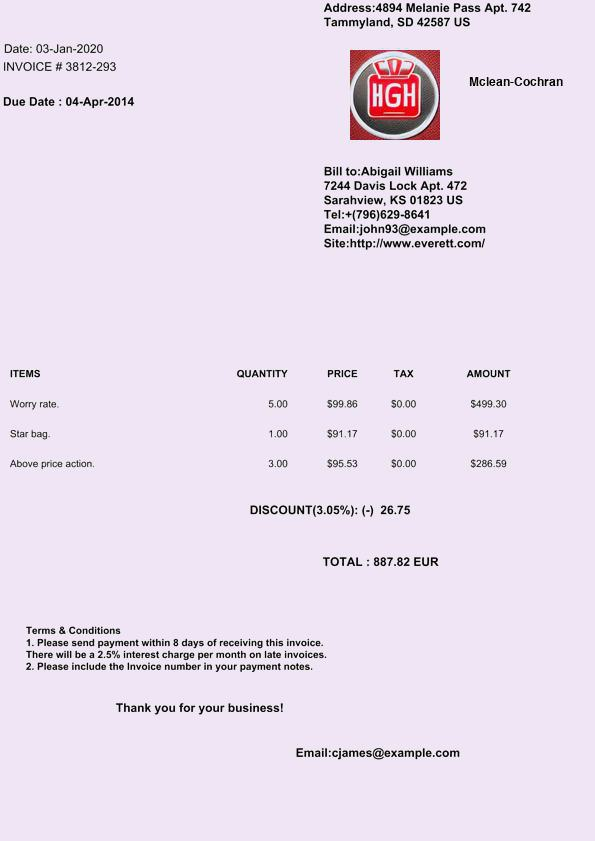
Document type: Invoice